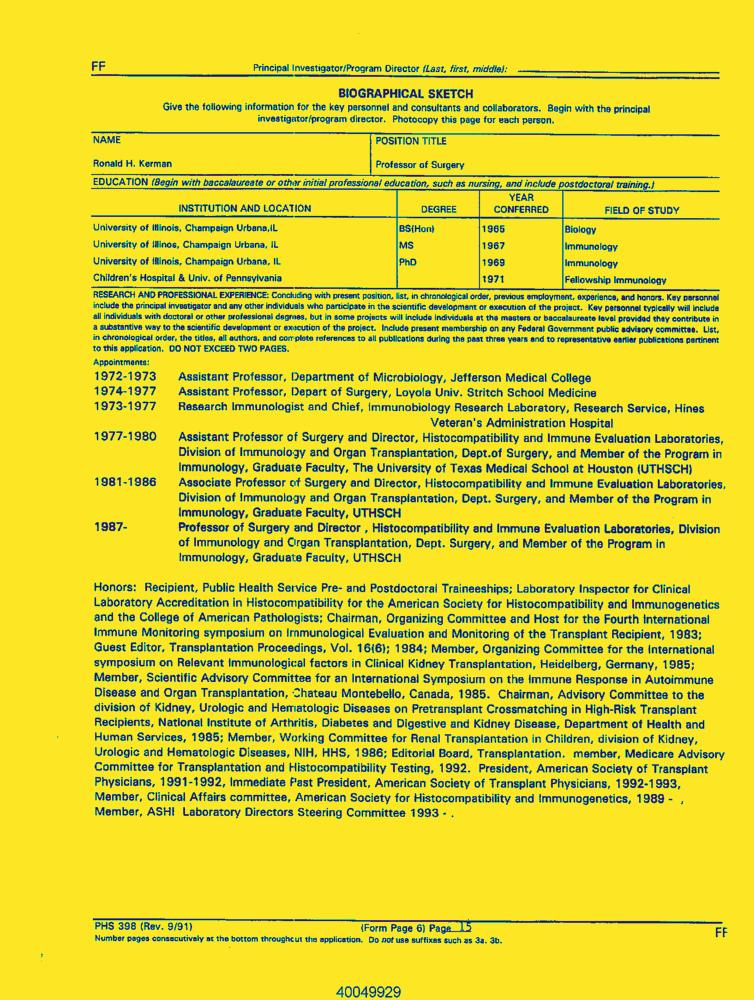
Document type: Resume-Doc